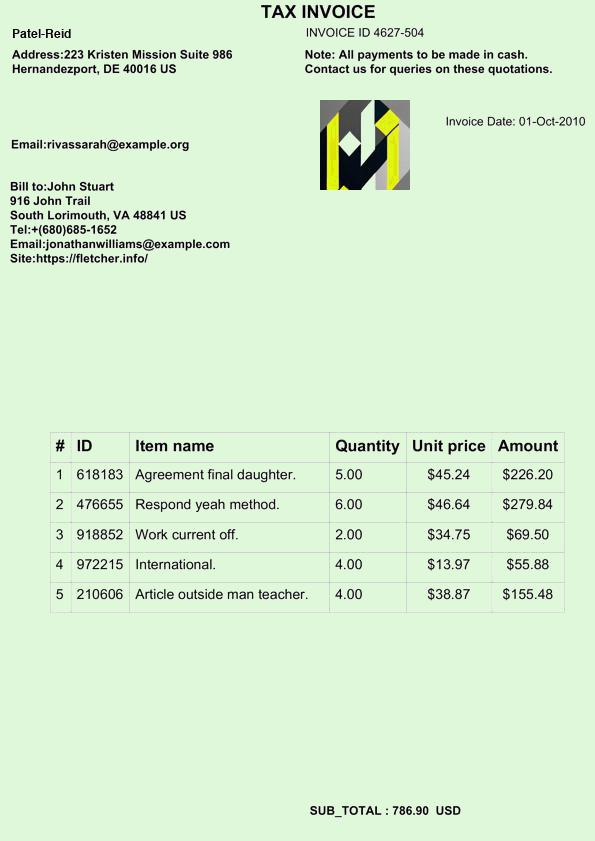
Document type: Invoice